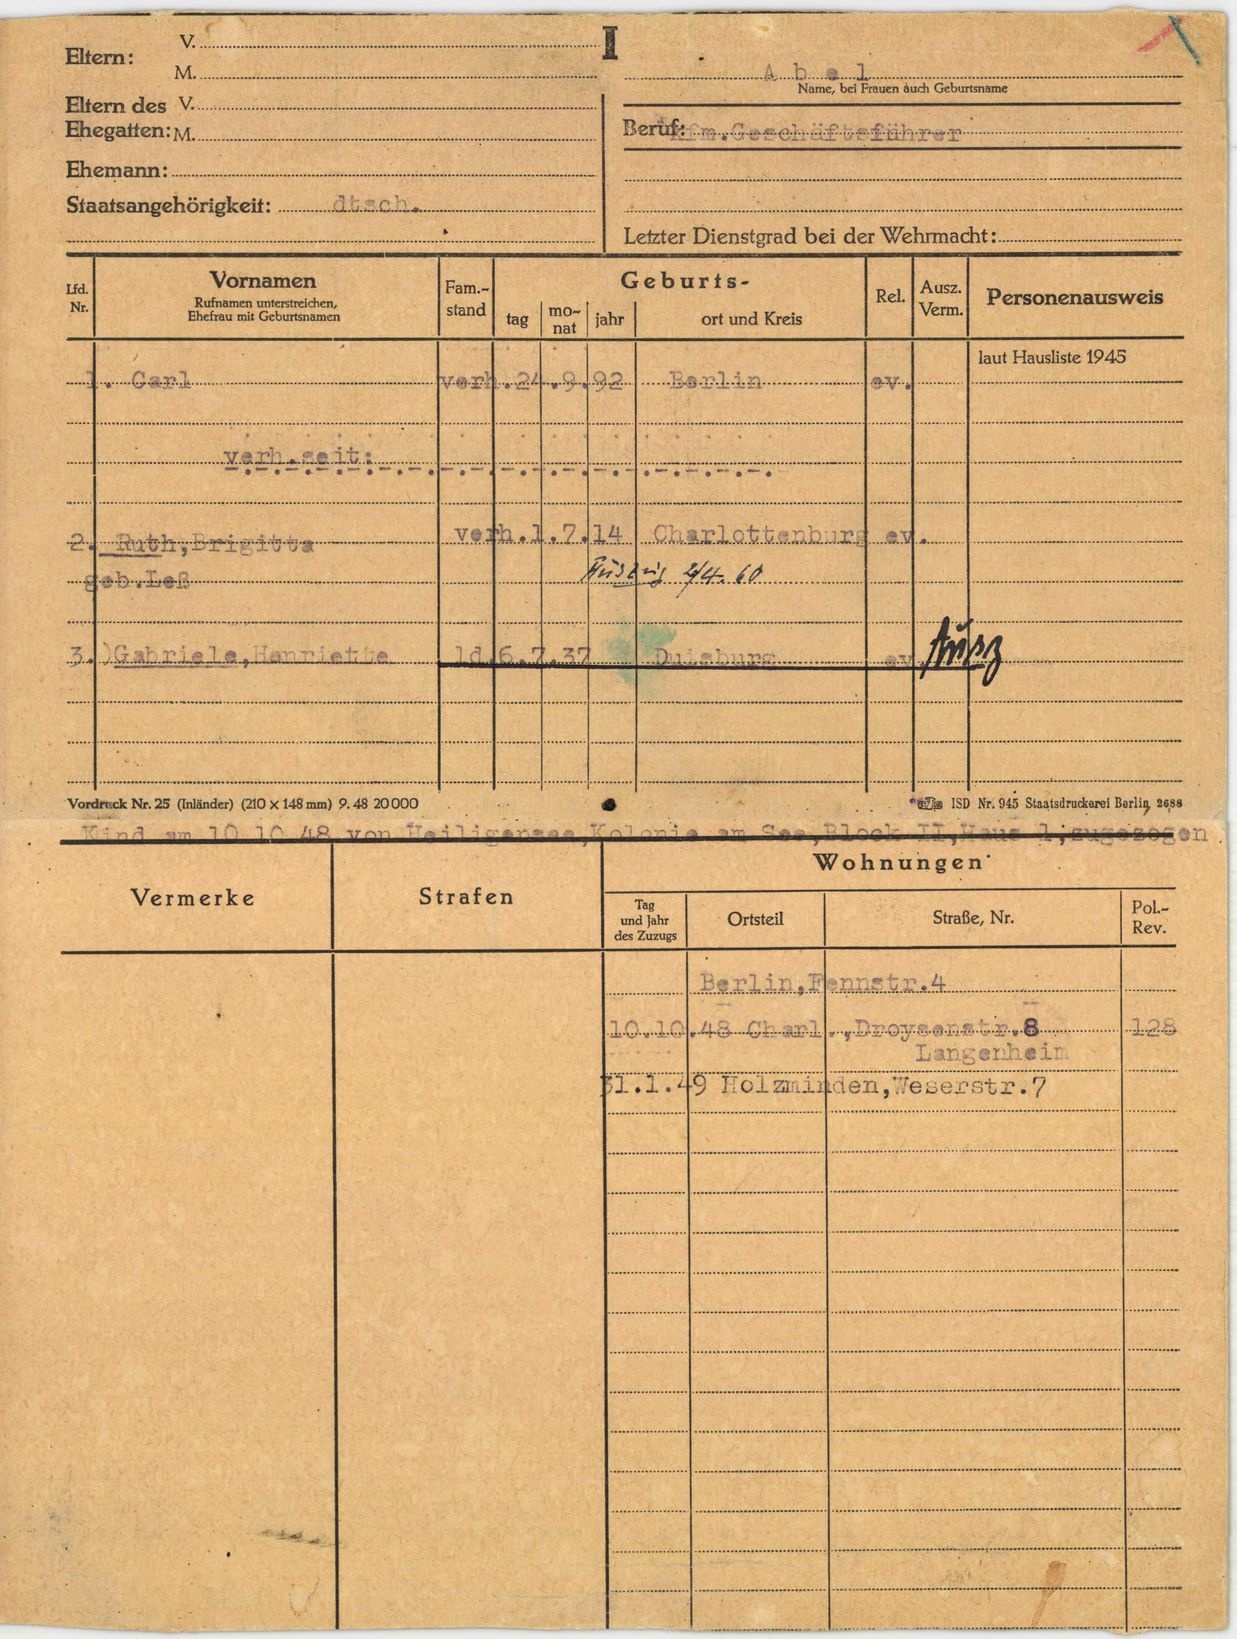
Abel